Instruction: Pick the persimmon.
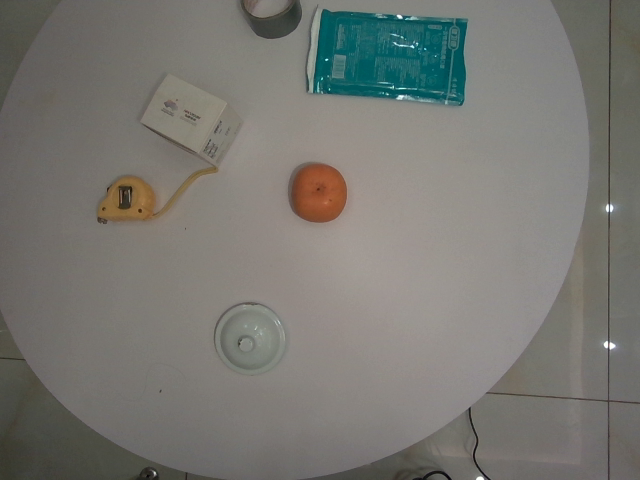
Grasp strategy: vertical